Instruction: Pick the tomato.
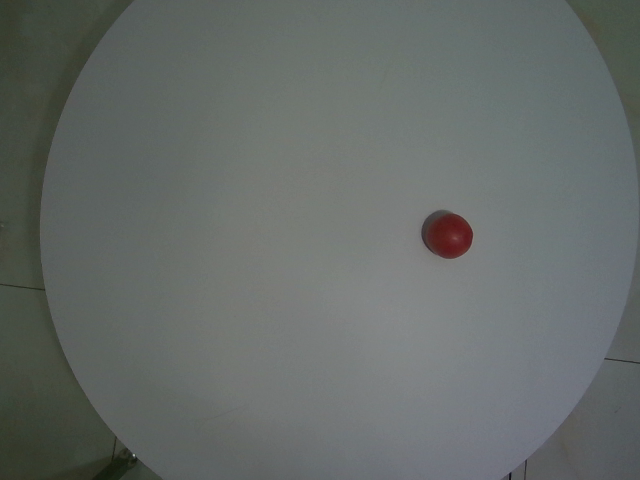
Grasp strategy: vertical